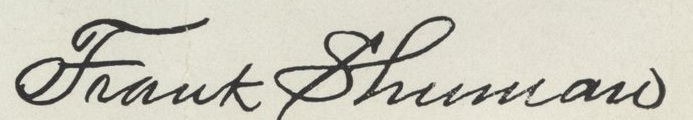
Signature of: frank shuman